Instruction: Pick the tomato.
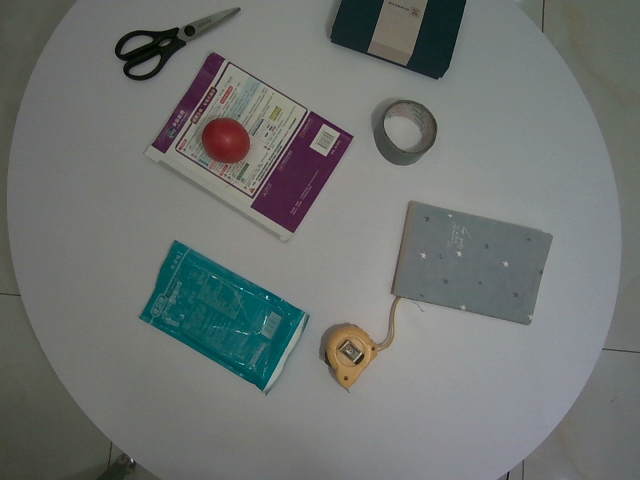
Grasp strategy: vertical